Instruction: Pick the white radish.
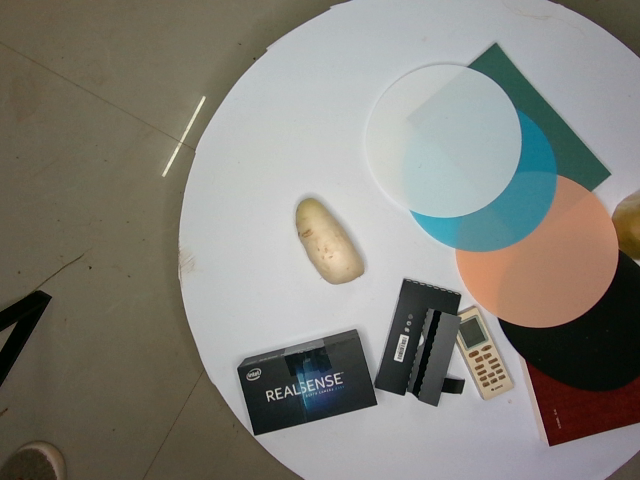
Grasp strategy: vertical